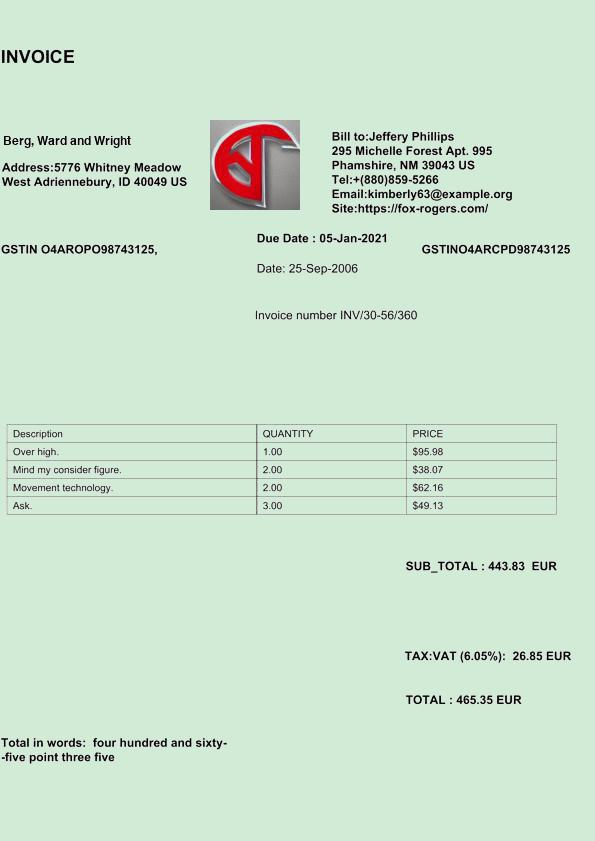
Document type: Invoice